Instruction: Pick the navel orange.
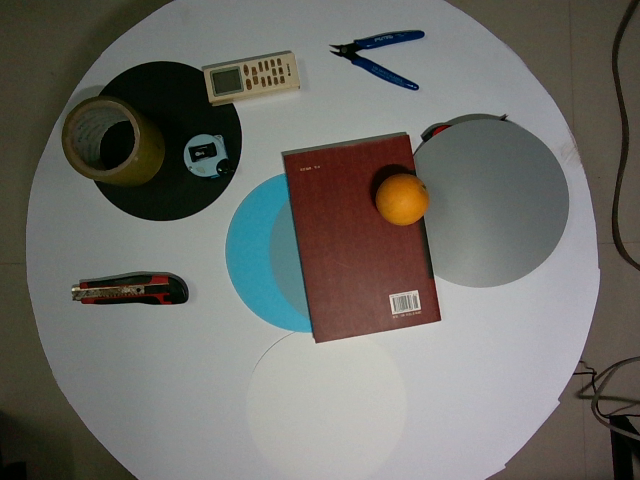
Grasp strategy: vertical